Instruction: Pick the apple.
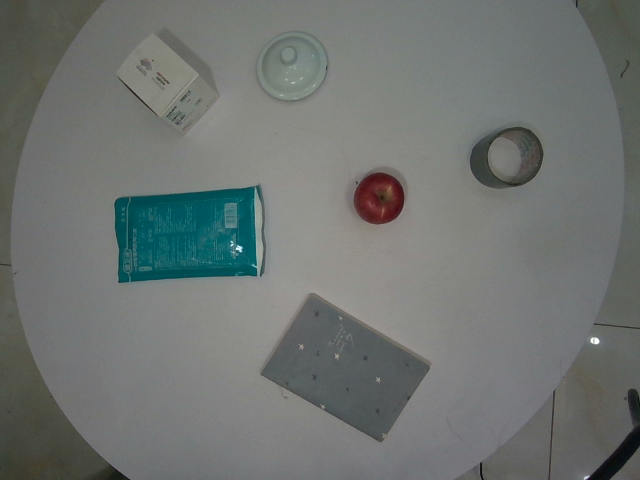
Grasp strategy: vertical